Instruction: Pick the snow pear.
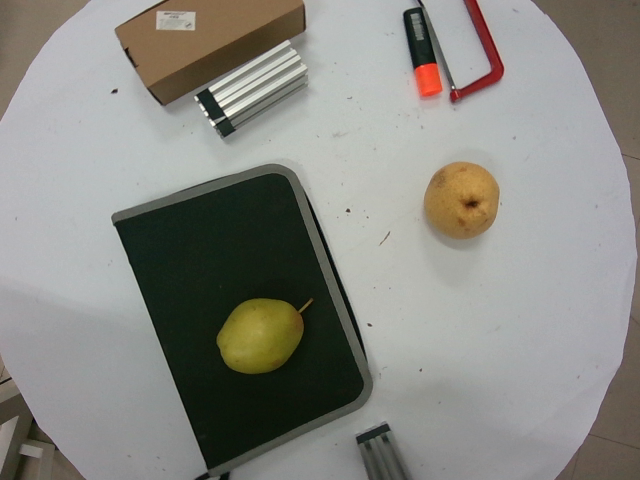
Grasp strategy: vertical